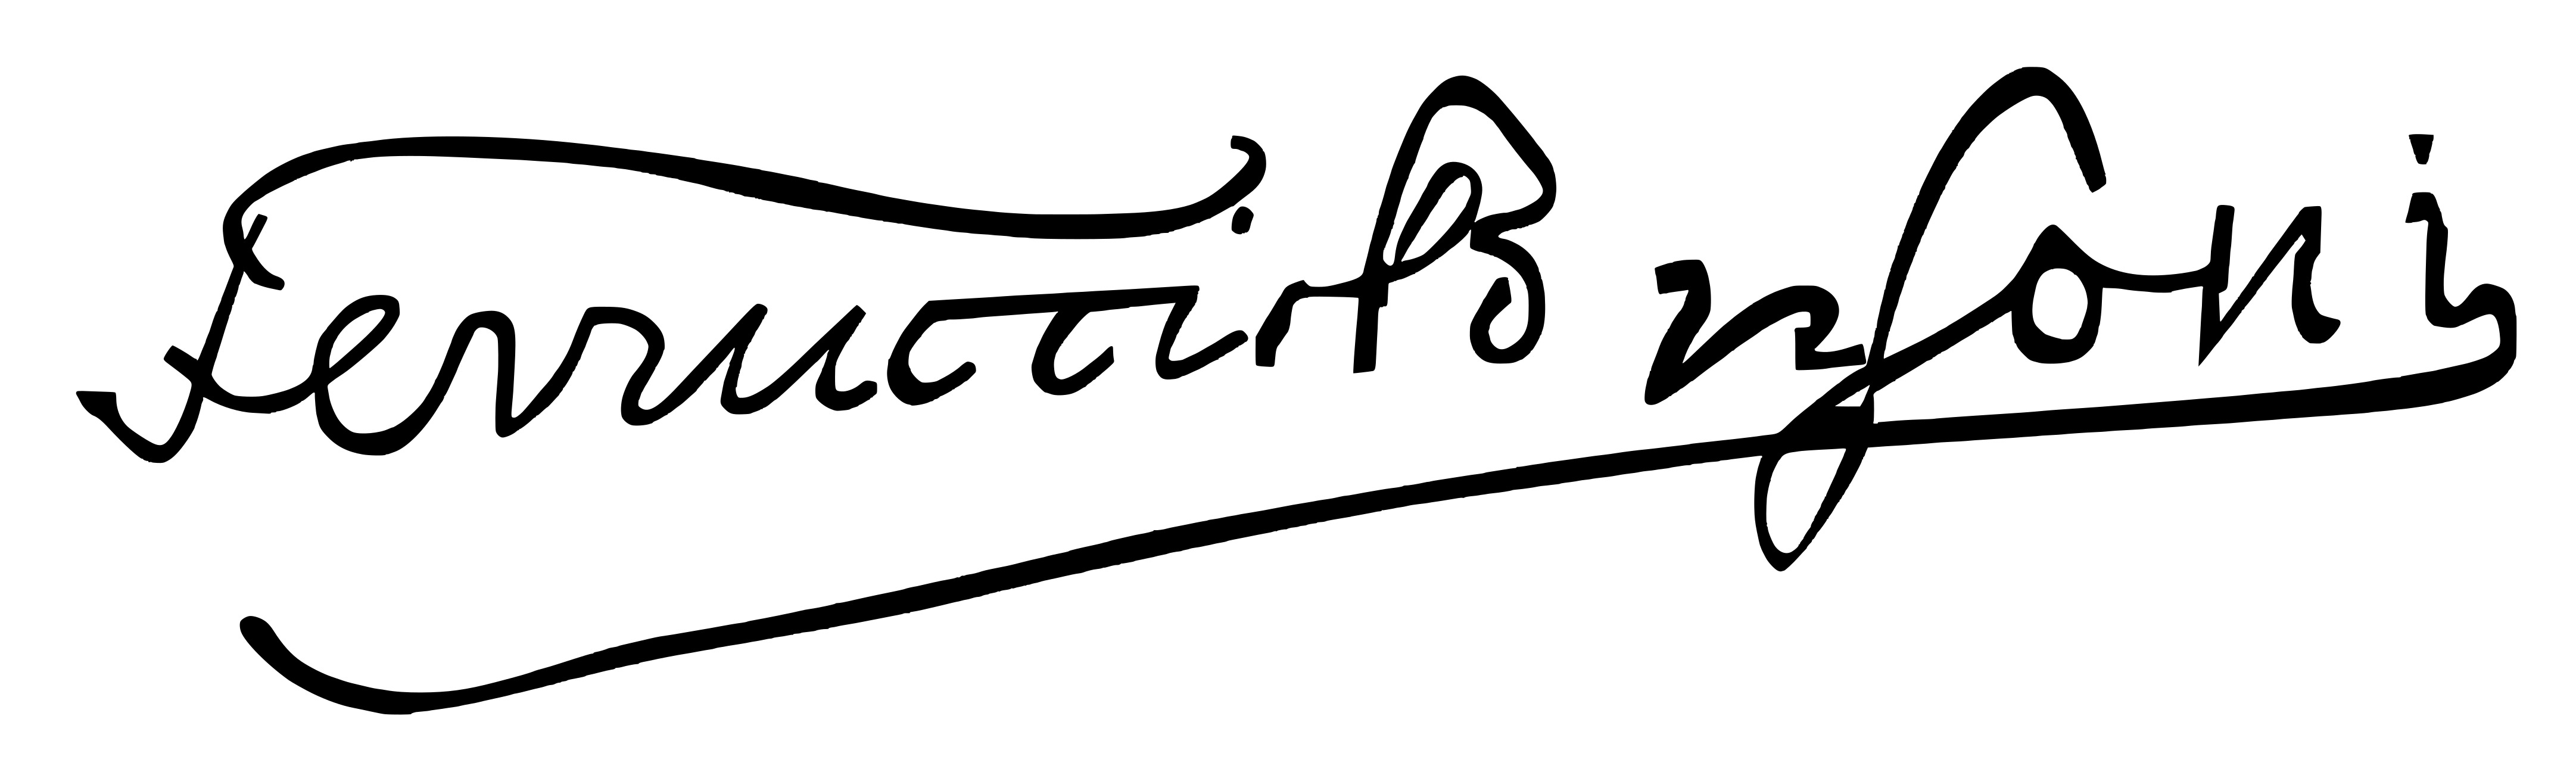
Signature of: ferruccio busoni